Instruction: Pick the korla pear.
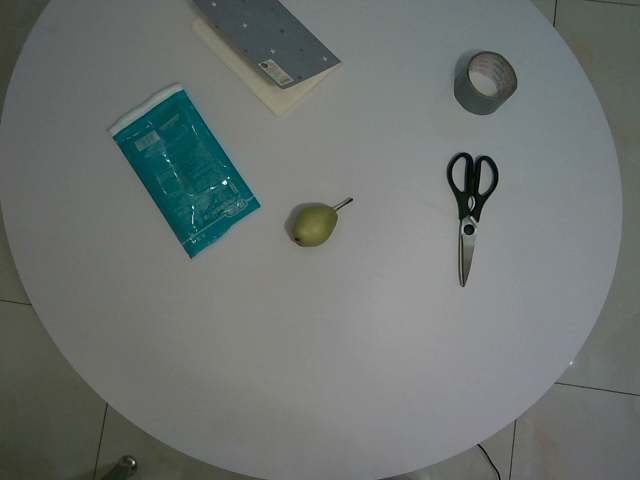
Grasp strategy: vertical